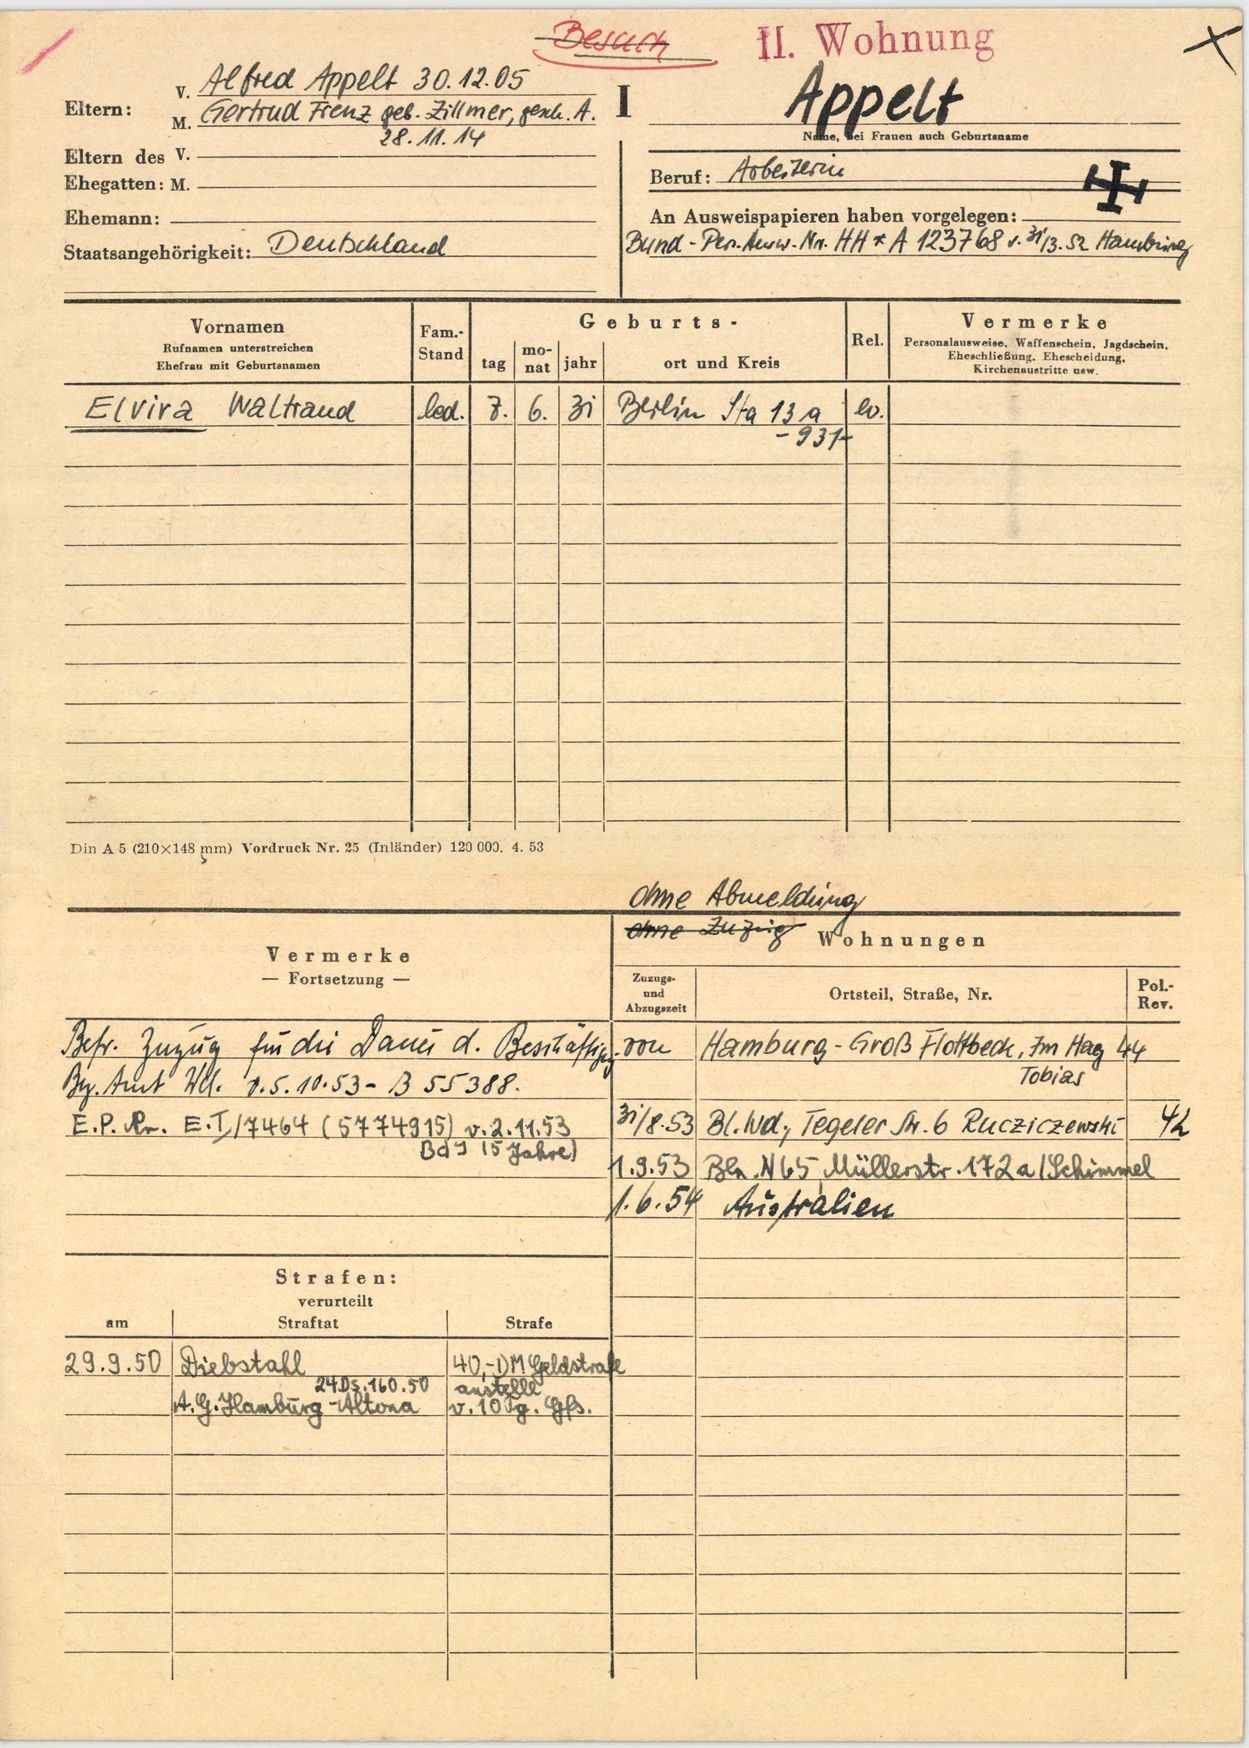
Appelt